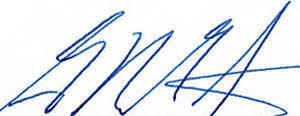
Signature of: greg gianforte